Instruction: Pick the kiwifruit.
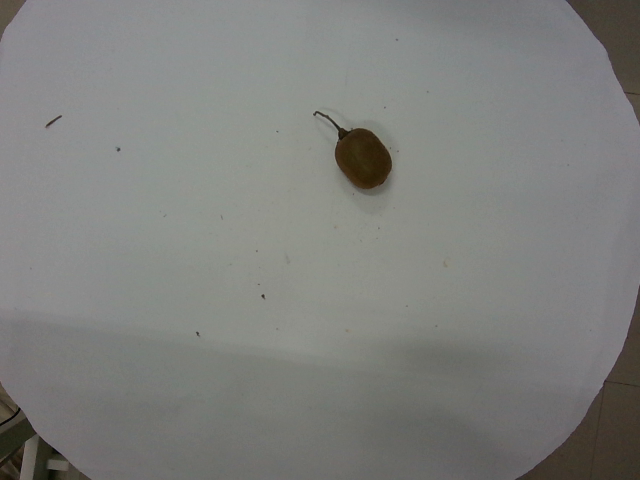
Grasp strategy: vertical